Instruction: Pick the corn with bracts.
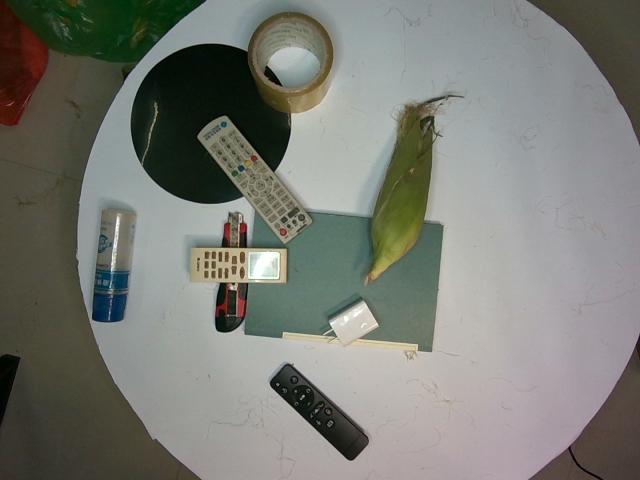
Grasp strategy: vertical